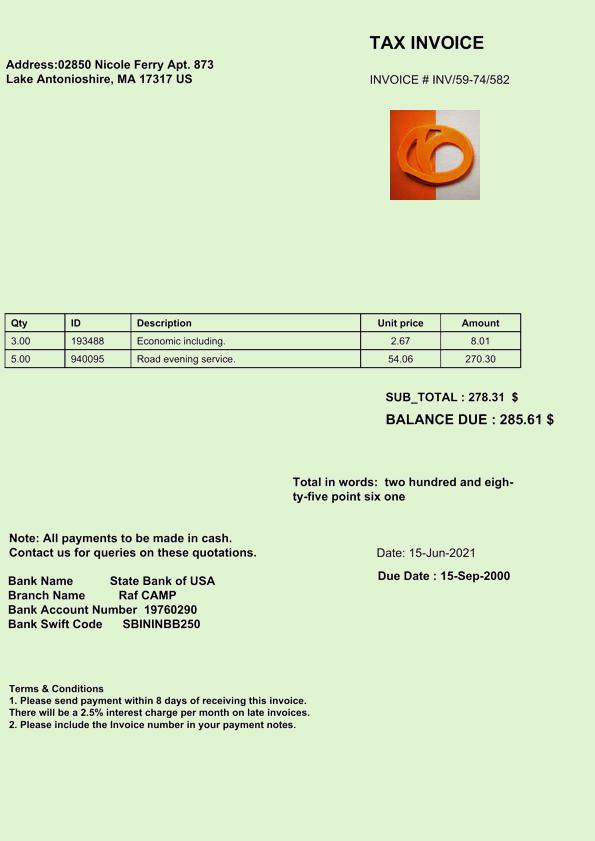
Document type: Invoice